Patient: Female, age 30
A 30-year-old female patient presented to the surgery outpatient clinic of our institution with complaints of non-radiating epigastric pain accompanied by mildly painful epigastric swelling which had been gradually progressing for the past 4 months. There was a history of undocumented/unconfirmed episodes of pyrexia. There was no history of trauma, significant weight loss, chronic medical illness or family history of tuberculosis. On examination, a mildly fluctuant and tender midline epigastric swelling, 3x2.5 cm in size, was seen in the epigastric region. Overlying skin was unremarkable. Axillary examination was normal. The patient was sent for an abdominal ultrasound as a suspected case of an incompletely treated liver abscess.
Ultrasound of the abdomen using curvilinear transducer (3-5 MHz) revealed no evidence of hepatomegaly or liver abscess or any other abdominal pathology. Examination of the epigastric region using a high-frequency transducer (7-9 MHz) revealed subcutaneous tissue thickening with an irregular hypoechoic collection measuring 9x9.8x10 mm in the lower plane. The hypoechoic collection showed linear echogenic bone fragments located on its posterior aspect (Figure 1). Osteomyelitis of the xiphisternum likely to be of tubercular etiology was considered at this stage. Simultaneously, blood samples were obtained and laboratory examination showed marginally raised total leucocyte count (13600/cumm) with lymphocytosis (42%) and raised erythrocyte sedimentation rate (85 mm at the end of the first hour using Wintrobe's method) and C-reactive protein levels. Patient was HIV-negative. Mantoux test was positive (20x20 mm) after 72 hours.
Subsequently, Lateral chest radiographs focused at the distal sternum were obtained, demonstrating lytic destruction of the xiphisternum (Figure 2). Contrast enhanced Multidetector computed tomography (MDCT) of the thorax and abdomen was obtained to exclude mediastinal/abdominal extension of the disease. CT examination of the thorax revealed almost complete erosion of the xiphoid process of the sternum. The surrounding soft tissue revealed poorly-enhancing inflammatory changes in the form of stranding (Figure 3). The lung window view showed patchy fibrotic nodules in both lungs. Additionally, traction brochiolectasis was observed in the right upper lobe and left lower lobe suggesting an old infective etiology (Figure 4). There was no other focus of tubercular infection in the chest and abdomen on CT scan. Contrast-enhanced MRI demonstrated abscess formation in the soft tissue of the xiphisternal region (Figure 5A, 5B). MRI also helped to exclude concurrent spinal tuberculosis.
Sonography-guided antigravity aspiration was carried out on two occasions which revealed scant blood mixed aspirate. The samples were subjected to microbiological and pathological analyses. Microscopic findings were suggestive of non-specific inflammation. The aspirate did not show pyogenic organisms on gram's staining or acid-fast bacilli on Ziehl-Neelsen staining. ADA levels were 367 IU/L in the tissue aspirate. Culture for pyogenic organisms was negative after 48 hours of incubation. Polymerase Chain Reaction (PCR) for Mycobacterium tuberculosis and Amplified Mycobacterium tuberculosis DNA test (AMT-DT) were also performed and were positive for tuberculosis. The sputum examination was negative for acid-fast bacilli. Enzyme-linked immunosorbant assay (ELISA) was negative for HIV I & II antibodies. The patient's immune status was normal with no other focus of infection either clinically or radiologically.
Standard multidrug antitubercular chemotherapy (Isoniazide 5 mg/kg; Rifampicin 10 mg/kg; Pyrazinamide 25 mg/kg; Ethambutol 15 mg/kg; along with pyridoxine 20 mg) was administered to the patient. The constitutional symptoms and pain subsided over the next 12 weeks and the size of swelling gradually decreased over 6 months. The drug therapy was continued for a period of 12 months. The patient was asymptomatic when last seen in the outpatient department, which was 18 months post therapy. The patient was informed that data concerning her case would be submitted for publication, and therefore a written, informed consent was obtained.
Keywords: magnetic resonance imaging, multidetector computed tomography, osteoarticular, tuberculosis, sternum, ultrasonography, xiphoid bone
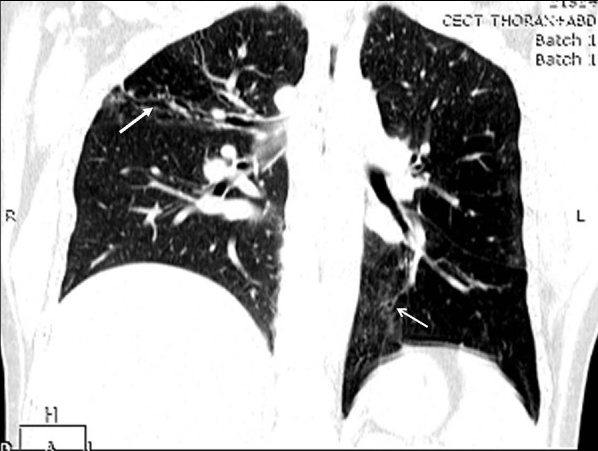
Image caption: CT thorax: coronal reformatted lung window view, shows traction bronchiolectasis along the horizontal fissure in the right lung and posterior basal segment of the left lung (white arrows) with multiple fibrotic nodules in bilateral lung parenchyma.